Can you pull out the amount in words, numerical amount, payee's name, date of the cheque, and the bank's name from the image?
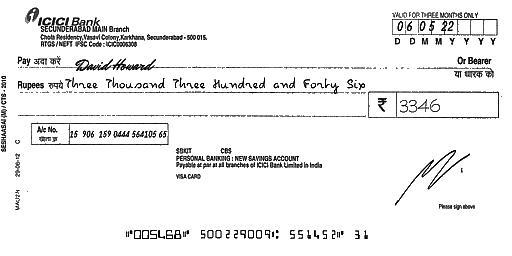
amt_in_words: Three Thousand Three Hundred and Forty Six
amt_in_figures: 3346
payee_name: David Howard
bank_name: ICICI Bank
cheque_date: 06/05/22